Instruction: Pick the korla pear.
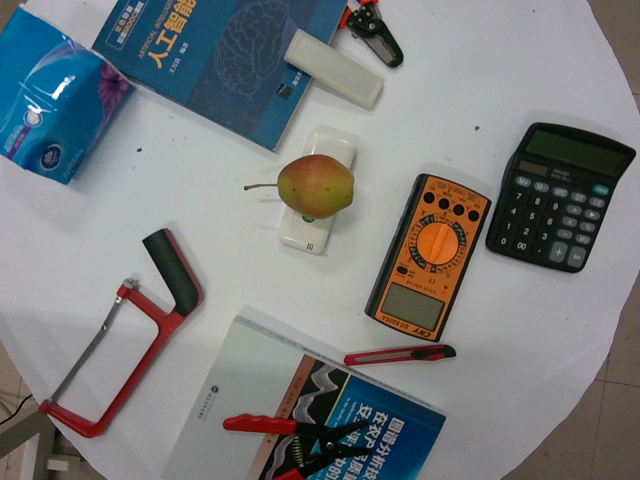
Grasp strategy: vertical